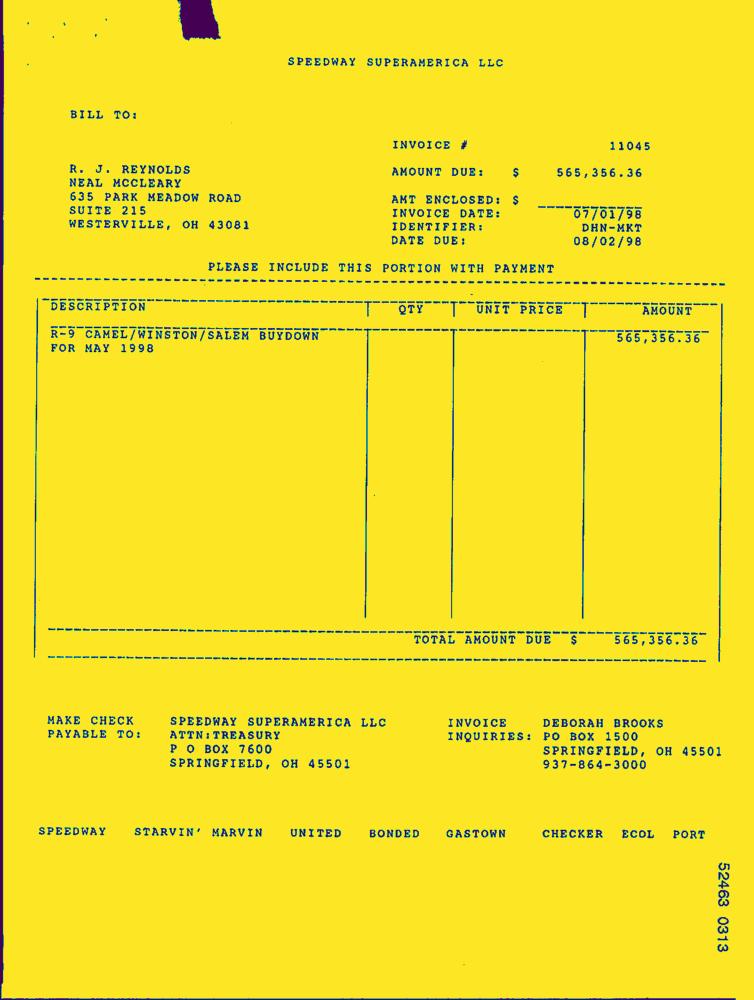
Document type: Invoice-Doc